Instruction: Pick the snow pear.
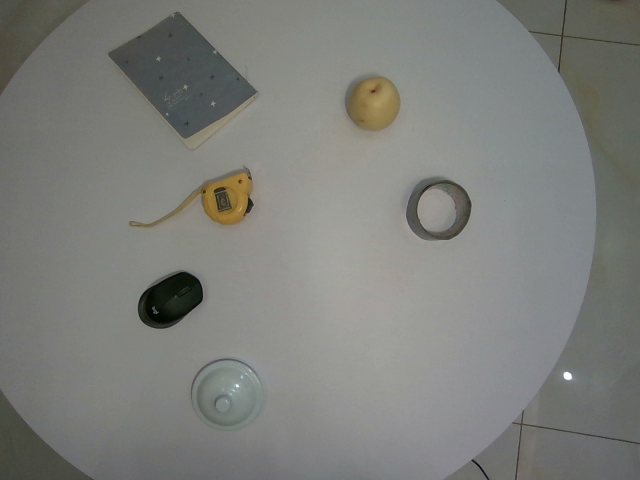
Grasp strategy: vertical